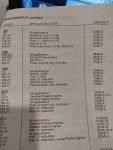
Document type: Invoice